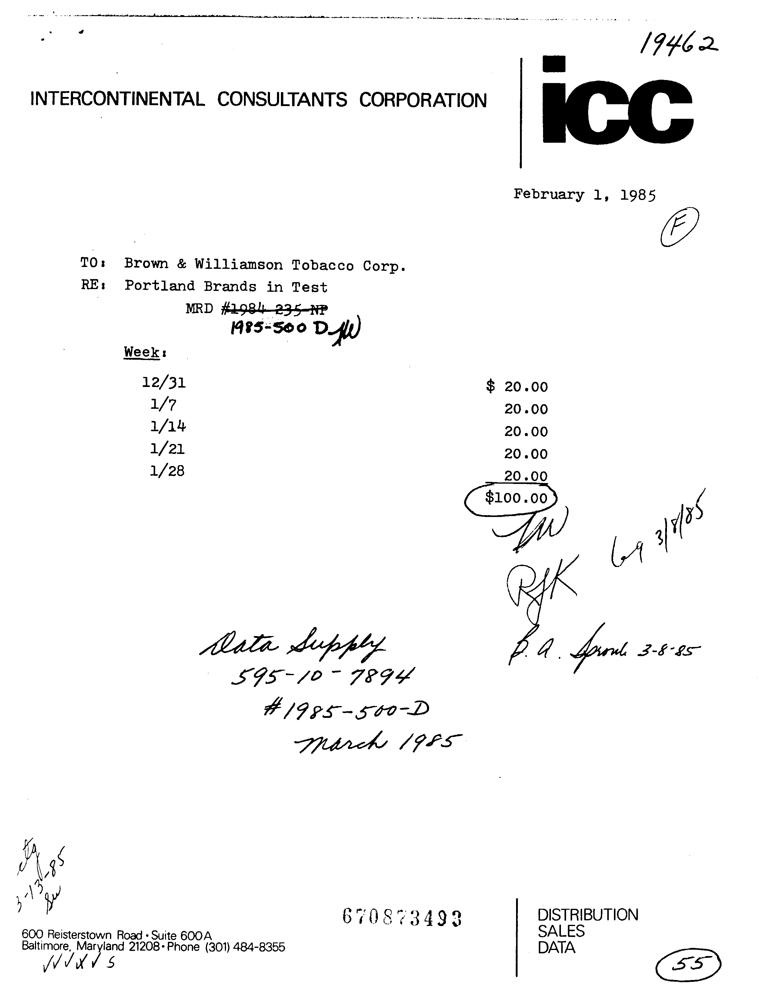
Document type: Invoice